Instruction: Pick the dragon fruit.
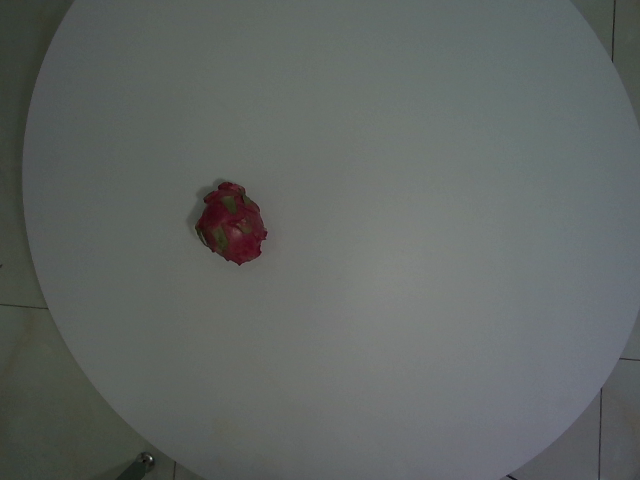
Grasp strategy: vertical